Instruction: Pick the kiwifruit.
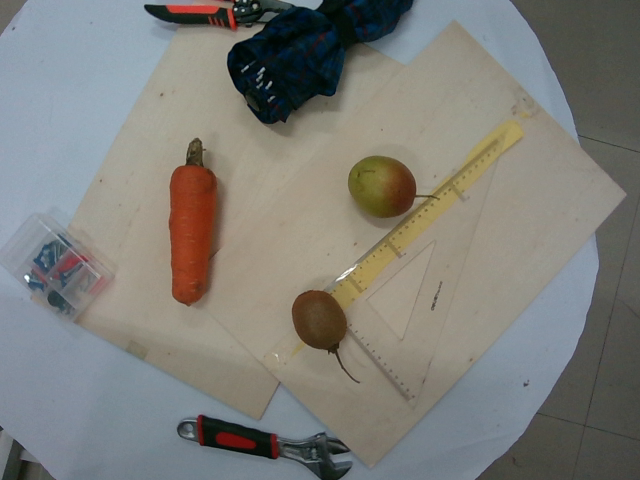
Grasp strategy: vertical